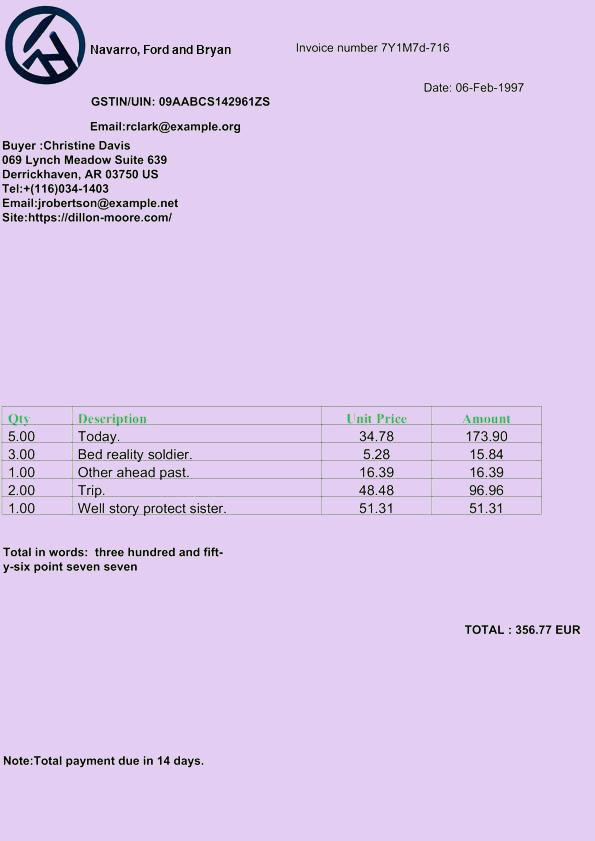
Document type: Invoice